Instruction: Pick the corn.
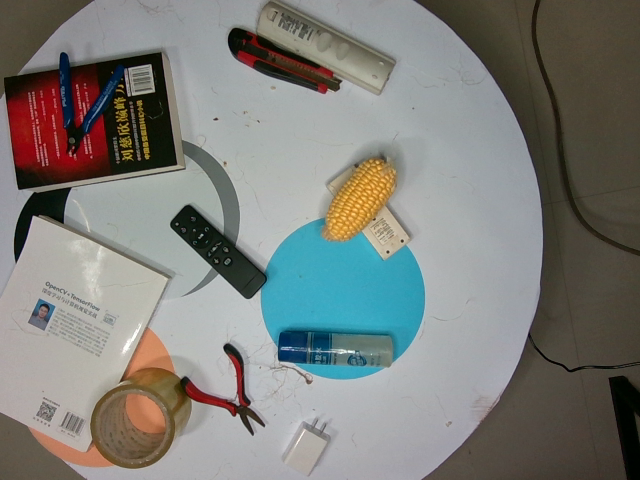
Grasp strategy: vertical